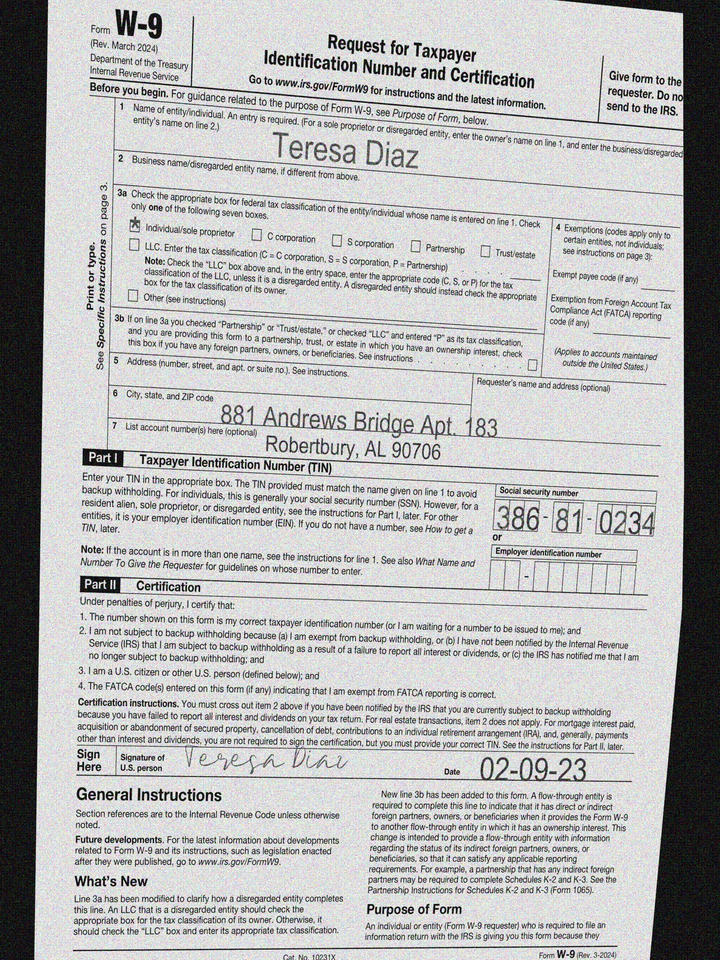
adr1: 881 Andrews Bridge Apt. 183
adr2: Robertbury, AL 90706
cbx: yes
ssn: 386810234
enm: Teresa Diaz
sdt: 02-09-23